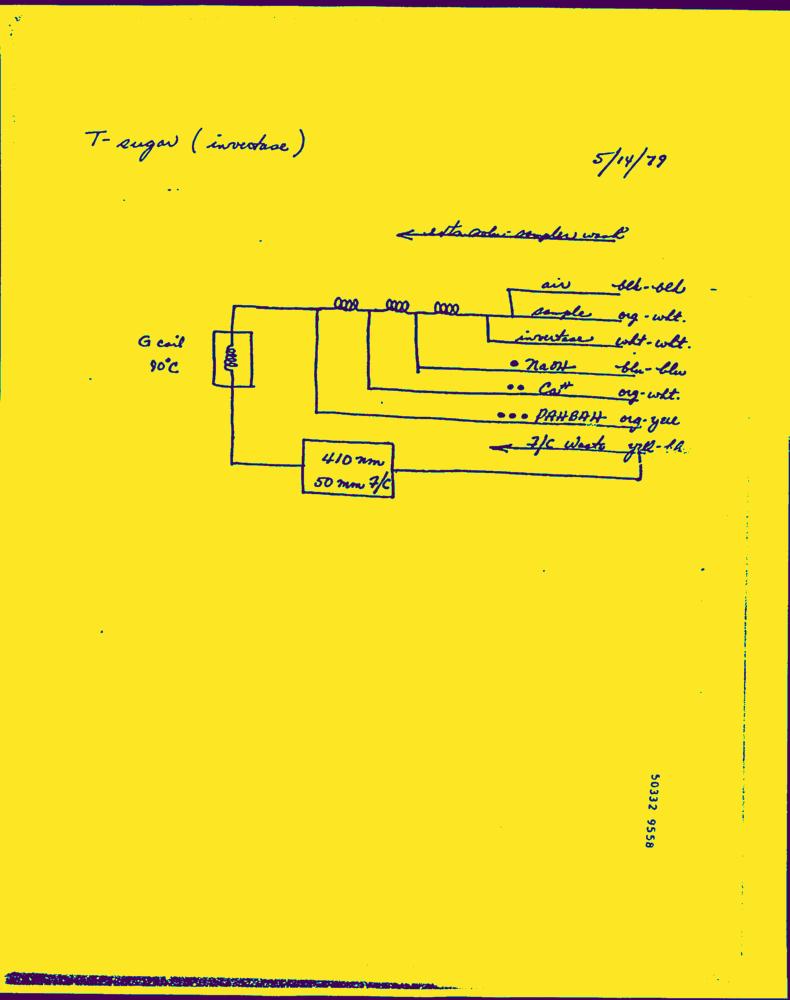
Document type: Hand-Written